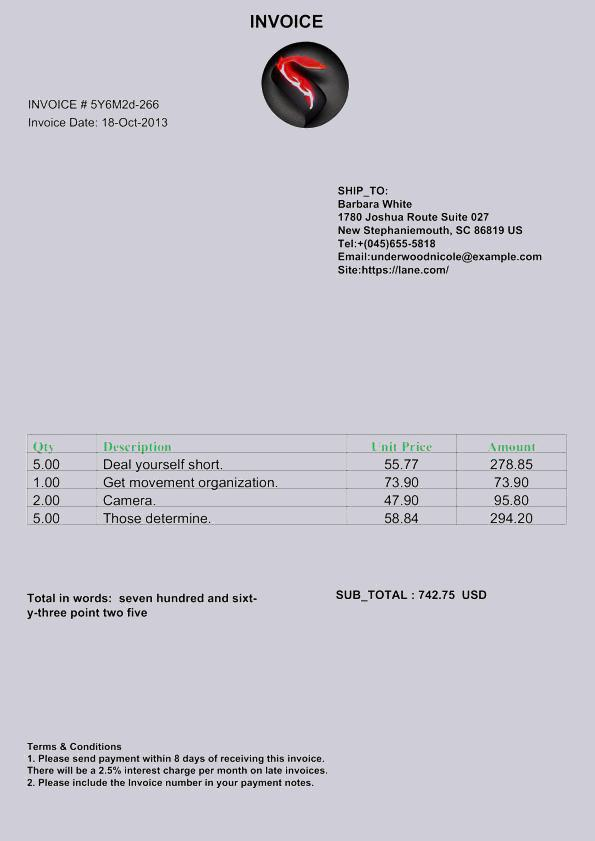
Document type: Invoice